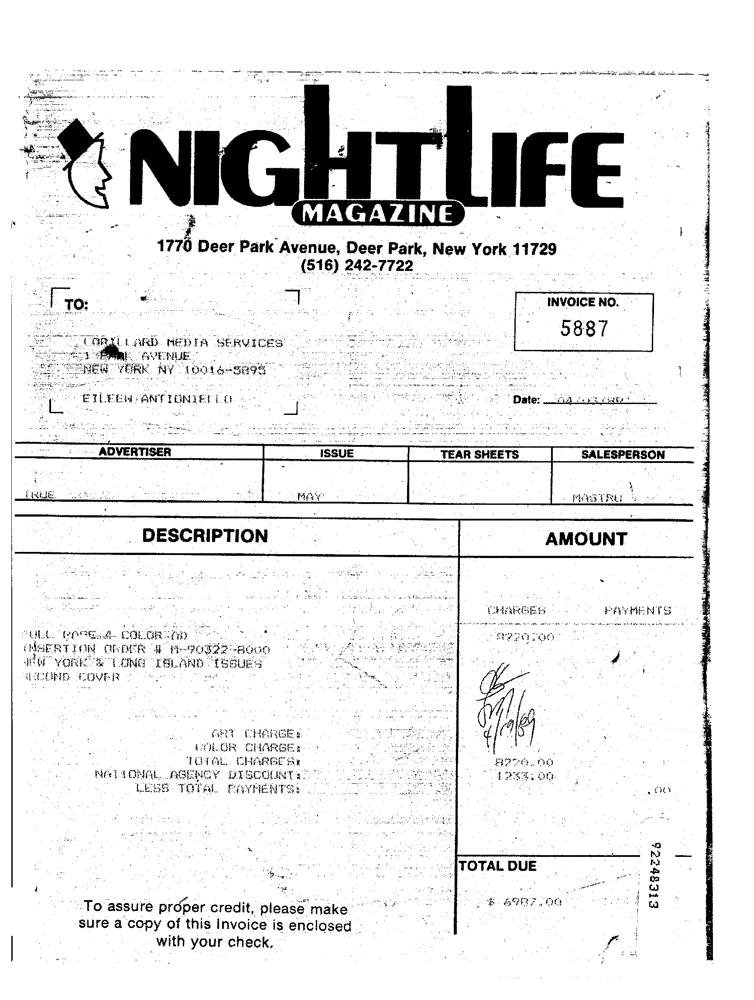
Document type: Invoice